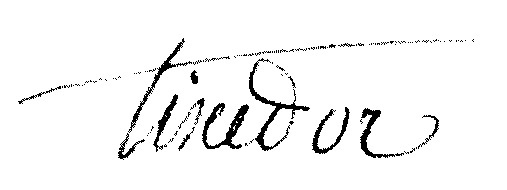
Signature of: hyacinthe xavier tixedor